Question: What is the main concern?
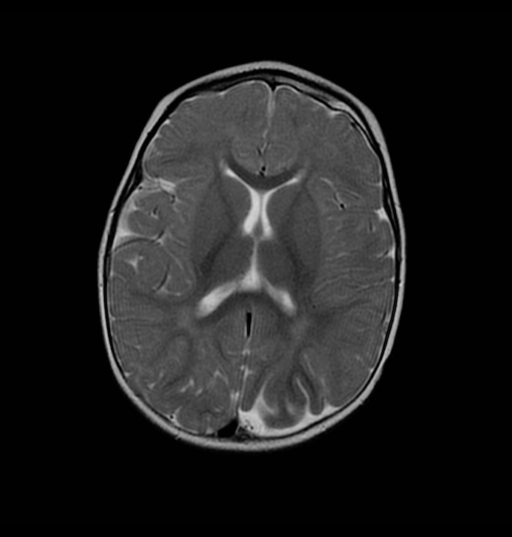
Answer: The findings suggest Focal cortical hypoplasia of the left occipital lobe seen with decreased T2 signal of deep white matter, along with increased enhancement of overlying leptomeninges in comparison with right.  Increased signal intensity and size of choroidal plexus noted in occipital horn of left ventricle in comparison with right.  Increased pial enhancement of left parietal lobe in comparison with right.
Left globe enlargement in comparison with right globe (measured at 2.5 cm vs 2.0 cm AP).. Focal cortical hypoplasia of the left occipital lobe seen with decreased T2 signal of deep white matter, along with increased enhancement of overlying leptomeninges in comparison with right.  Increased signal intensity and size of choroidal plexus noted in occipital horn of left ventricle in comparison with right.  Increased pial enhancement of left parietal lobe in comparison with right.
Left globe enlargement in comparison with right globe (measured at 2.5 cm vs 2.0 cm AP).. The patient might have a history of 11 mo female with known syndrome and a recent diagnosis of glaucoma.  No history of developmental delays or seizure activity.  Procedure: Baseline MRI of brain with gadolinium for evaluation of disease progression in future..